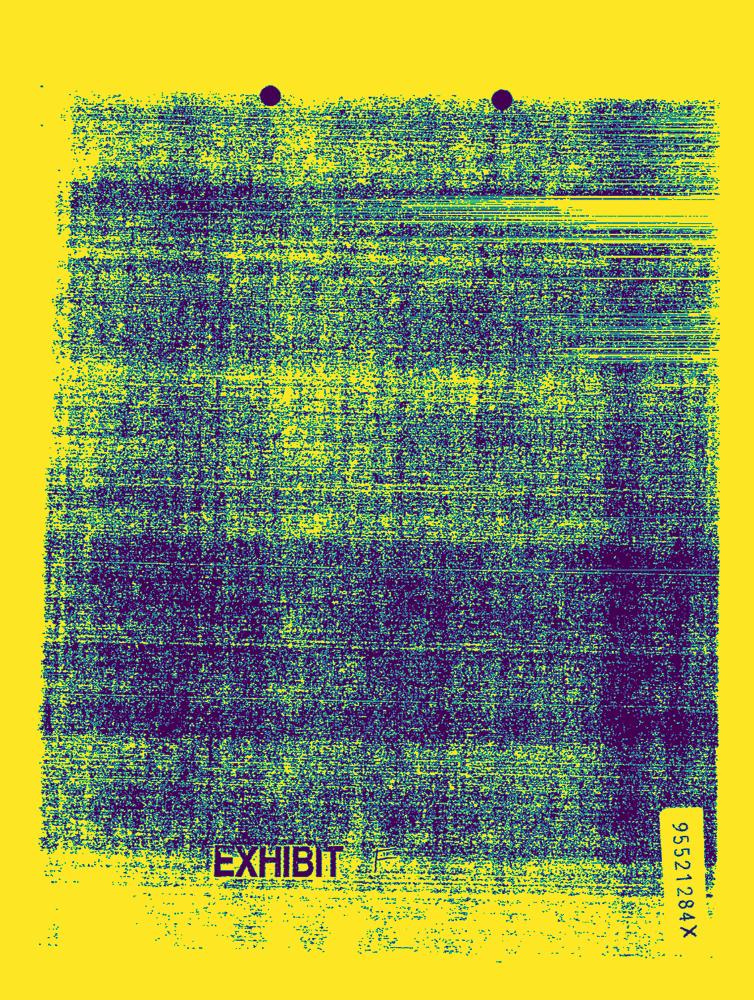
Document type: News-Article